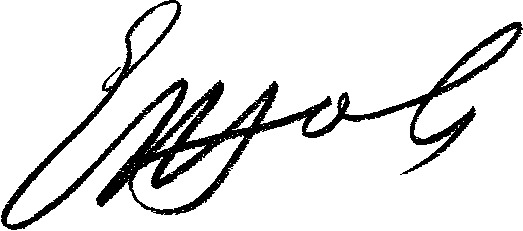
Signature of: nikolai yezhov